Question: What is the main concern?
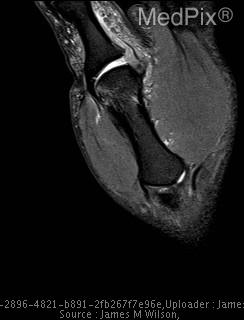
Answer: The findings suggest retracted ulnar collateral ligament with aponeurosis interposed between ligament and attachment site. Ulnar Collateral Ligament Tear, Stener Lesion seen on dorsal aspect of metacarpophalangeal joint. The patient might have a history of 28yo male with no significant PMH presents with CC of "sprained right thumb.".